Question: How is the property described in the document?
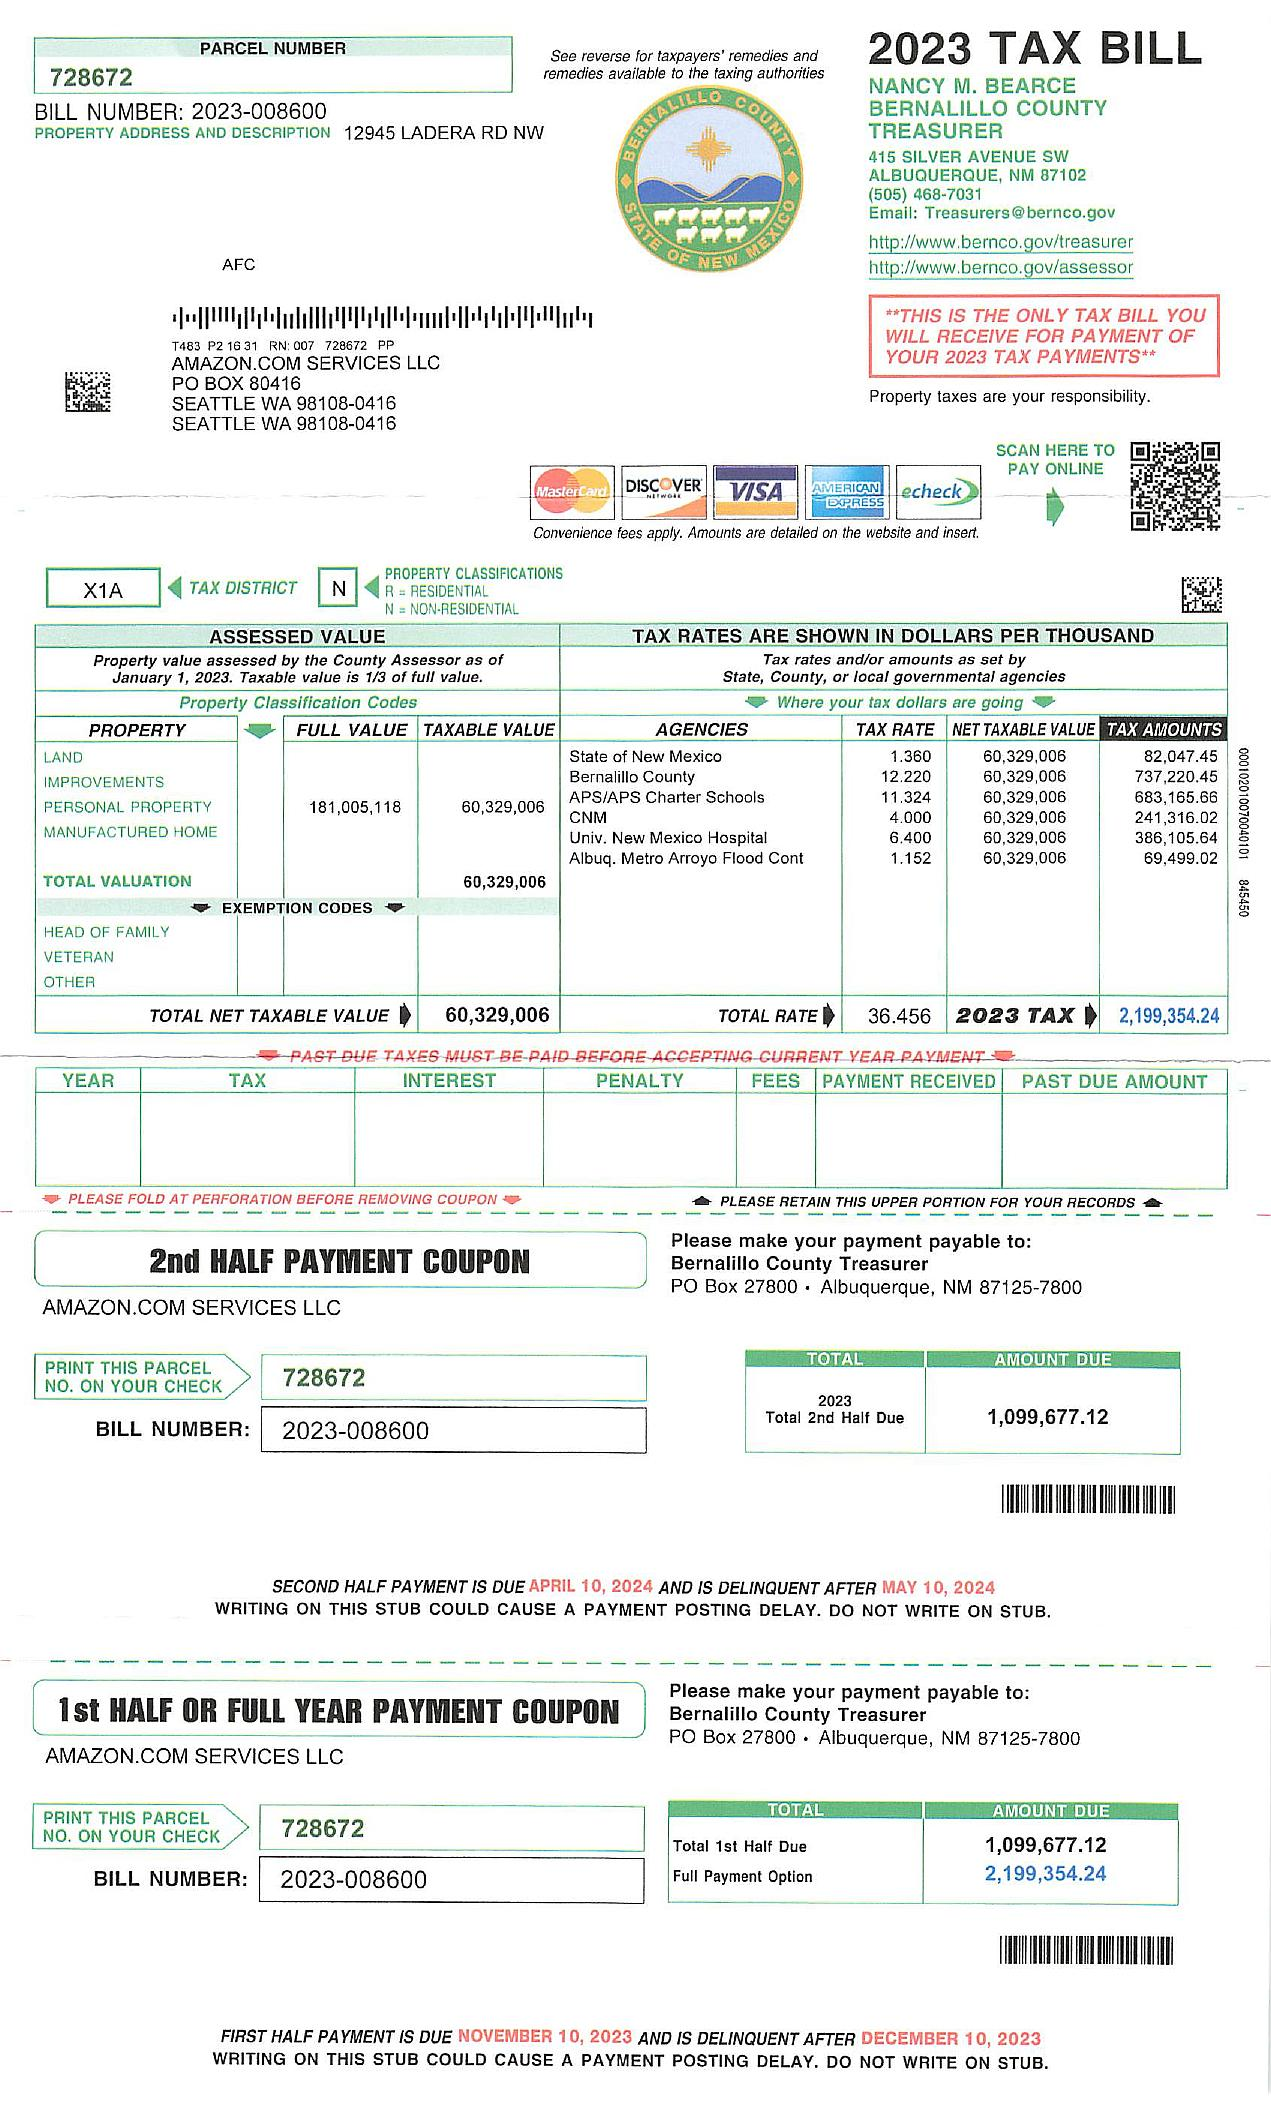
Answer: "RESIDENTIAL, NON-RESIDENTIAL"